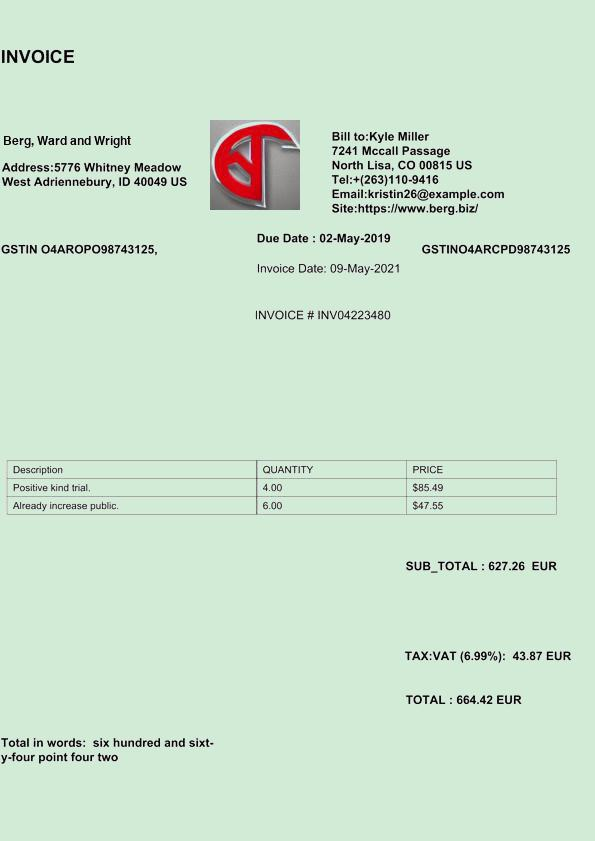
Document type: Invoice